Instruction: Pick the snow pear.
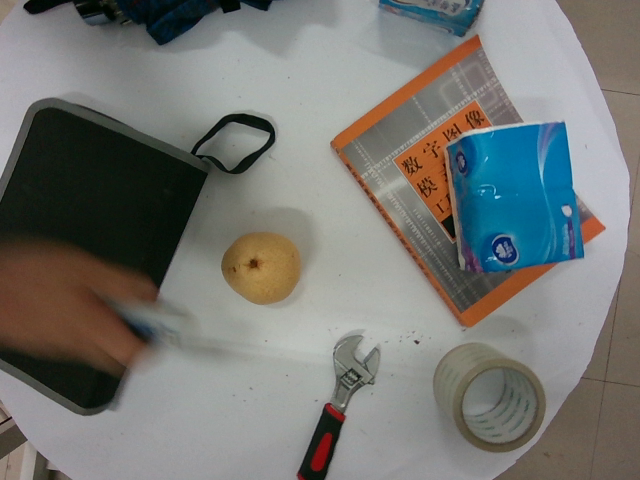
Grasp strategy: vertical